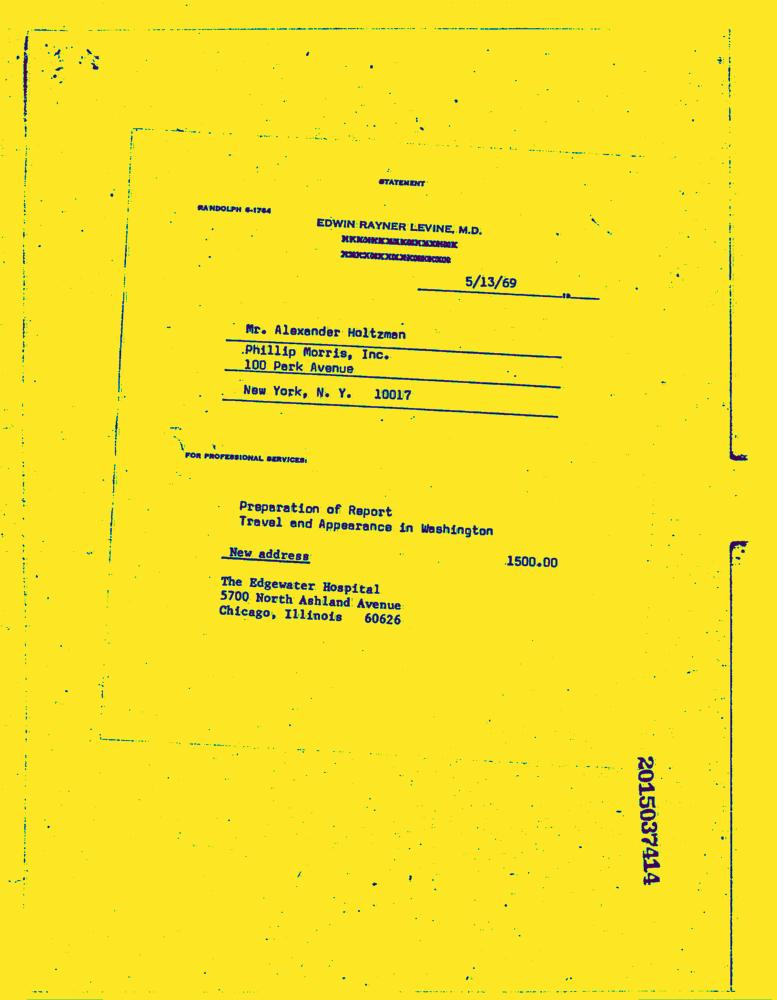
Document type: Invoice-Doc